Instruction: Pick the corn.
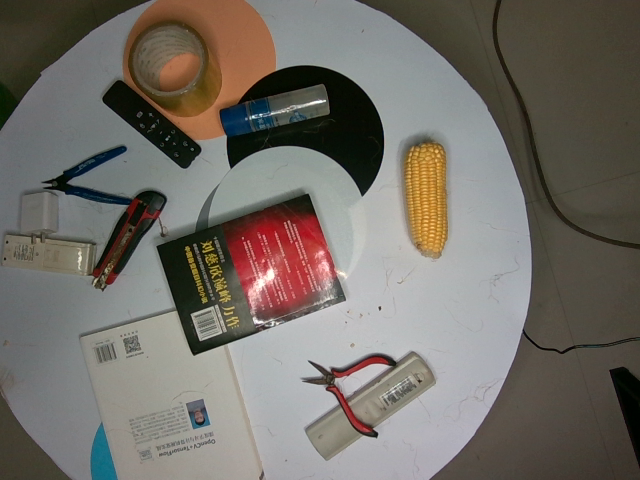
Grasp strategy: vertical